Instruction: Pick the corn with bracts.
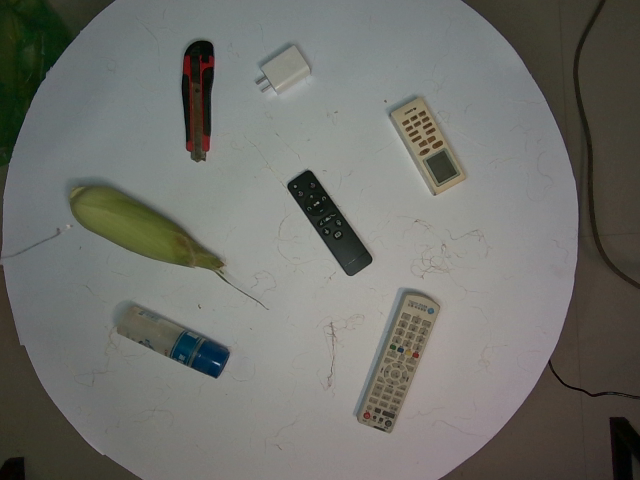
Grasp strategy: vertical